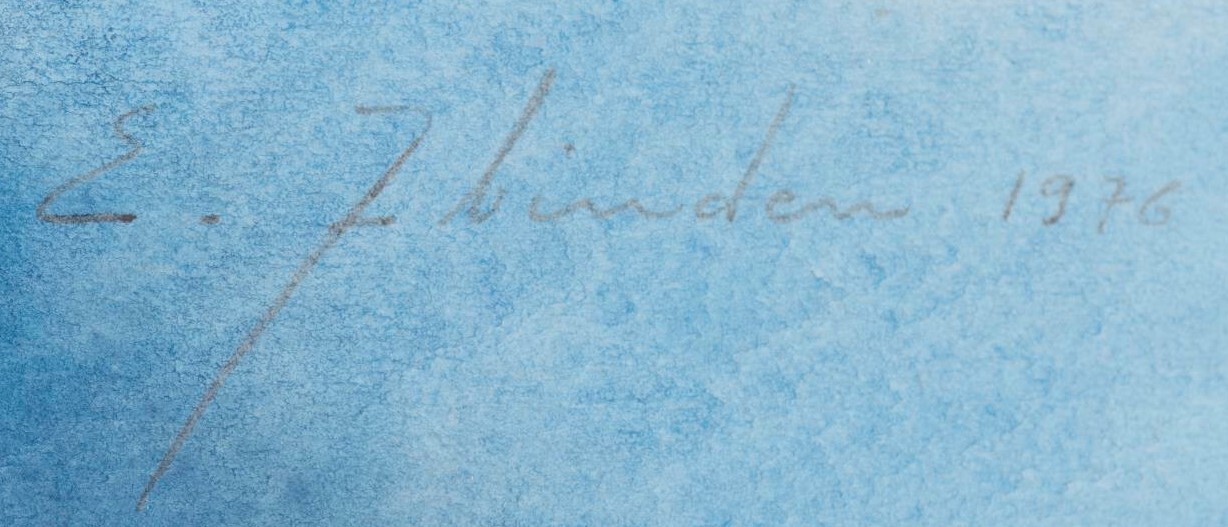
Signature of: ellis zbinden